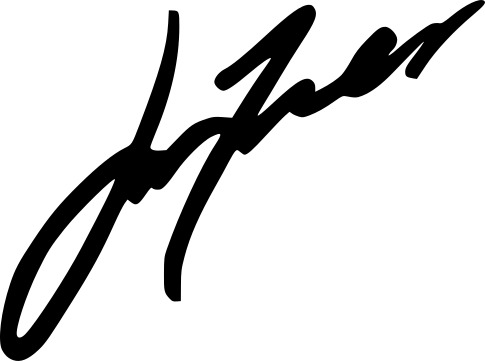
Signature of: john travolta